Question: What is the potential diagnosis?
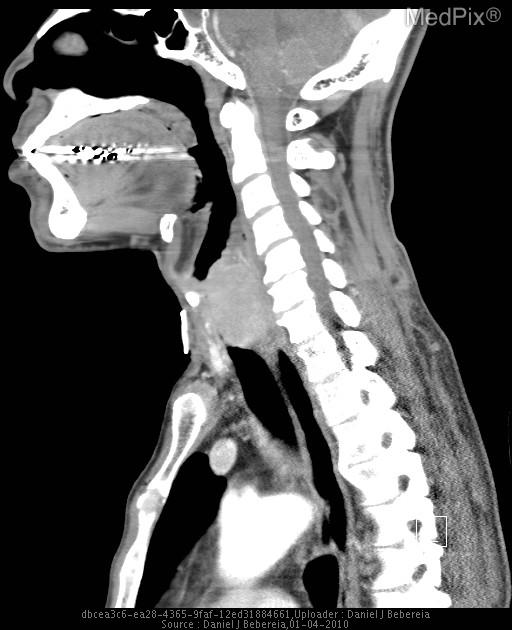
Answer: The possible diagnosis includes Differential considerations include respiratory papillomatosis given the patient's history.  Primary malignancy cannot be entirely excluded on this study, though there is no evidence of local invasion or adenopathy..